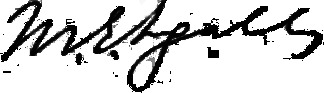
Signature of: melville e ingalls